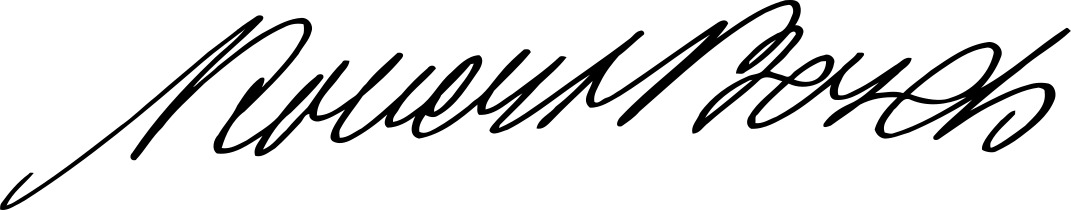
Signature of: robert bosch